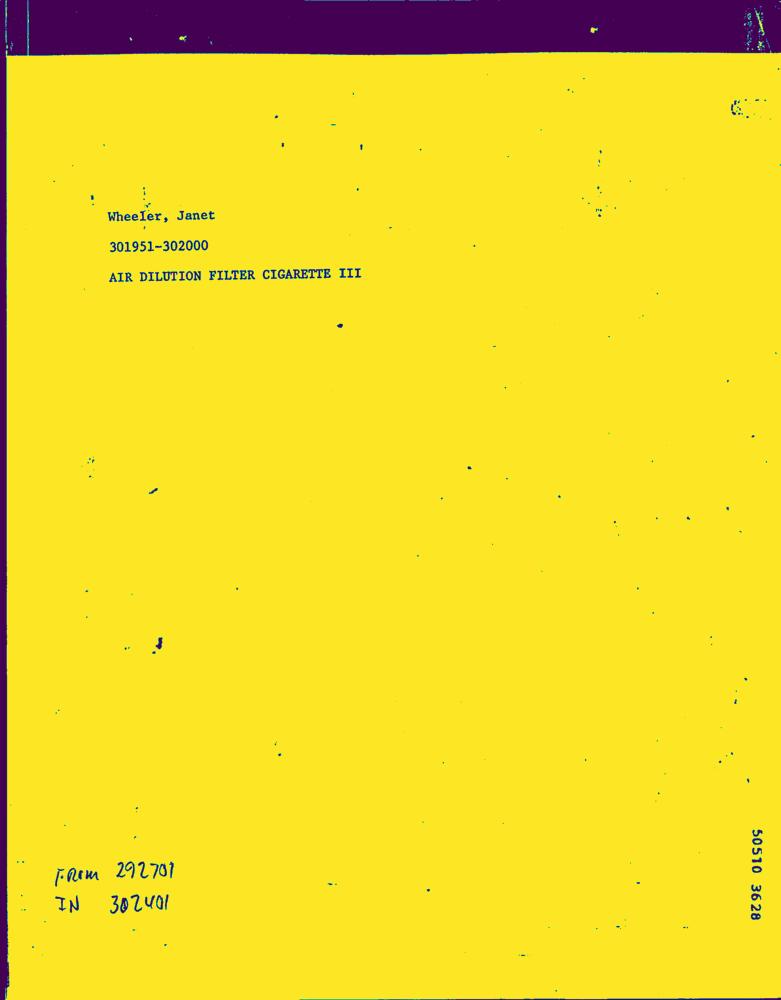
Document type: Hand-Written